Patient: Male, age 54
A 54-year-old male, who was an active smoker of 36 pack-years, presented with pleuritic right-sided chest pain for 5 days. He also suffered from a cough, productive of white sputum for the past month, and had visited a general practitioner who prescribed a course of antibiotics. However, his symptoms persisted. There was no fever, breathlessness, night sweats or constitutional symptoms. He had a past medical history significant for metabolic syndrome and ischemic heart disease. Physical examination was non-contributory. Chest radiograph revealed a 3.6cm spiculated mass lesion in the right lower zone suspicious for malignancy (Fig. 1A). A computed tomography of the chest noted in the right middle lobe a 3.7cm by 2.7cm lung mass with central low attenuation suggestive of necrosis (Fig. 1C). Other findings included mediastinal lymphadenopathy and an adrenal nodule, all of which were highly suspicious for metastatic lung malignancy. Sputum smears for acid-fast bacilli and tuberculosis GeneXPert PCR were unyielding. Patient underwent an endobronchial ultrasound-transbronchial needle aspiration of the subcarinal and right paratracheal nodes, and transbronchial lung biopsy of the right lung mass. The lymph node aspirates demonstrated moderate numbers of lymphocytes with no malignant cells. The transbronchial lung biopsy demonstrated presence of intra-alveolar foamy macrophages with fibrin, suspicious for lipoid pneumonia (Fig. 1E and F). Further history at this point was negative for e-cigarette use, aspiration episodes, traditional medicine use or inhalation of oil-based products. The patient did however, come into contact with paint and industrial glue, both of which contain oil as an additive, during a course of do-it-yourself renovation works which may have resulted in inhalation of these oil-based products. An interval computed tomography of the chest repeated in 3 months from the initial scan, demonstrated near-complete resolution of the mass and decrease in size of the mediastinal nodes (Fig. 1D). The risk factor exposure and improvement in imaging with supportive therapy is highly suggestive of exogenous lipoid pneumonia which was our patient's eventual diagnosis. The patient underwent smoking cessation treatment, and was offered lung cancer screening with year low-dose CT starting at age 55 years to which he agreed. The patient also agreed to start smoking cessation treatment.
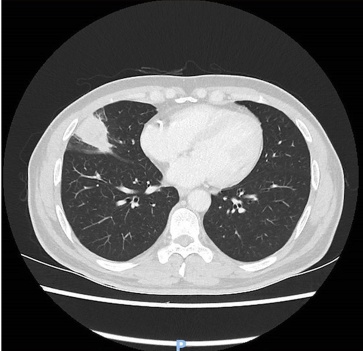
Image caption: Images of lipoid pneumonia. . C. Computed tomography showing a lung mass with central low attenuation and adjacent interstitial thickening and ground glass changes.